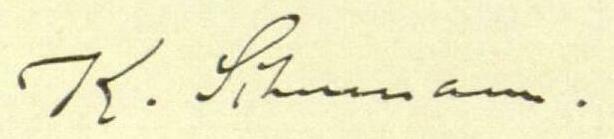
Signature of: karl moritz schumann